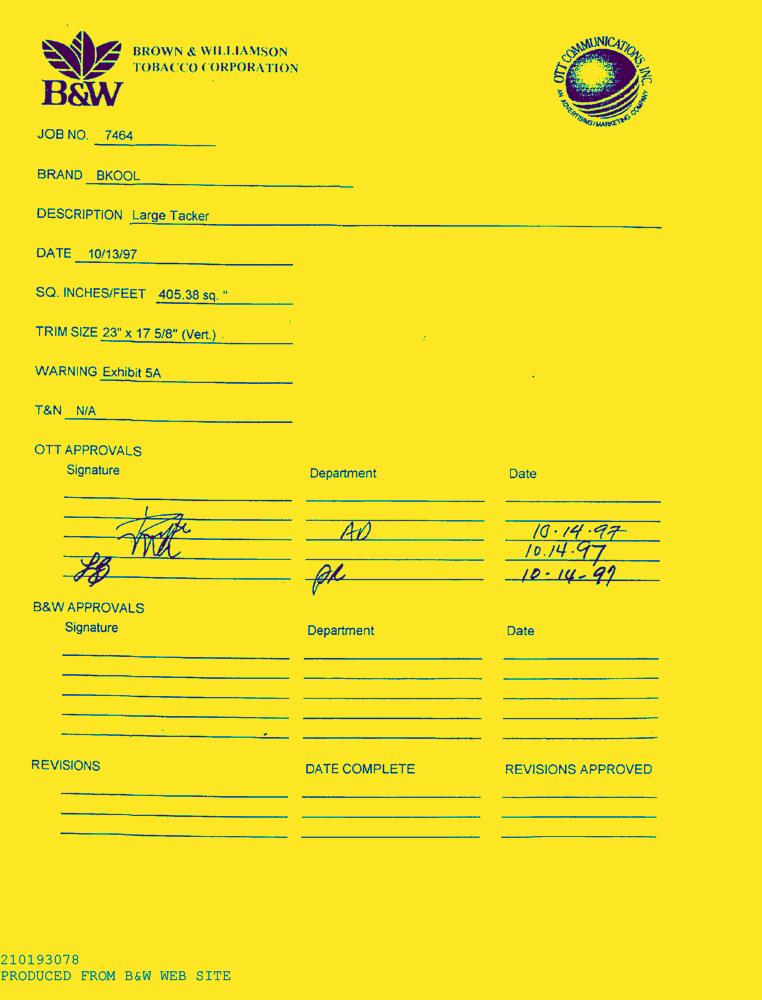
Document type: AD